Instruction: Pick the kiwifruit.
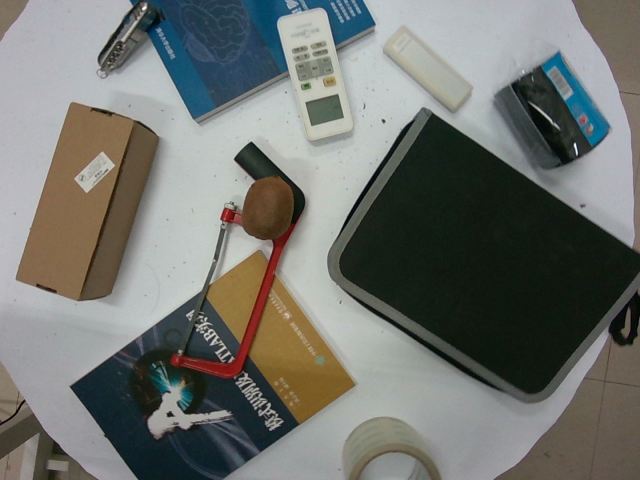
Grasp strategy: vertical